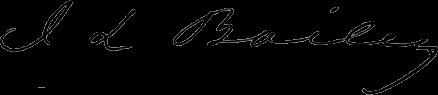
Signature of: john lancaster bailey